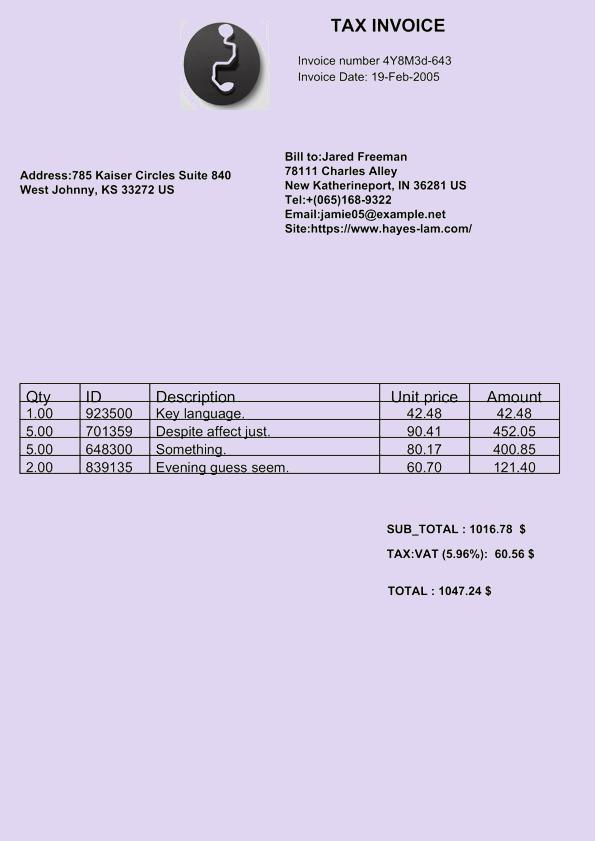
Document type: Invoice